Patient: Male, age 25
A 25-year-old male from Guntur District of Andhra Pradesh presented to the Tuberculosis and Chest department of NRI General Hospital, Chinakakani with complaints of productive cough, chest pain, hemoptysis, and dyspnoea for the last four months. There was history of occasional fever but no weight loss. Physical examination revealed bilateral rhonchi on auscultation.
Blood picture showed leucocytosis with eosinophilic preponderance. Routine examination of blood and urine disclosed normal findings and the sputum was repeatedly negative for acid-fast bacilli. Computed tomography (CT) scan impression was a 6x6.9x5.9 cm hypodense lesion in the posterior segment of the lower lobe of the right lung with minimal adjacent loculated effusion-probably lung abscess [Figure 1]. Ultrasound guided aspiration was done and fluid analysis revealed viable scoleces [Figure 2].
A large unilocular hydatid cyst was removed from the right lung through a right thoracotomy. Oral albendazole 400 mg b.i.d. was given for 5 days preoperatively and 4 weeks post operatively.
Keywords: hemoptysis, hydatid cyst, lung
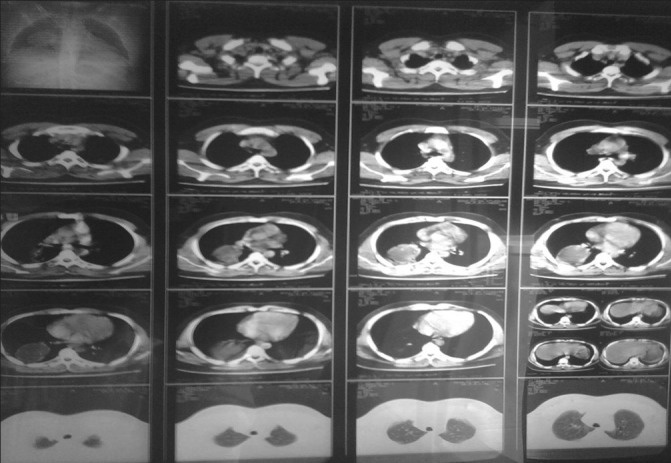
Image caption: CT scan impression showing 6x6.9x5.9 cm hypodense lesion in the posterior segment of the lower lobe of the right lung.